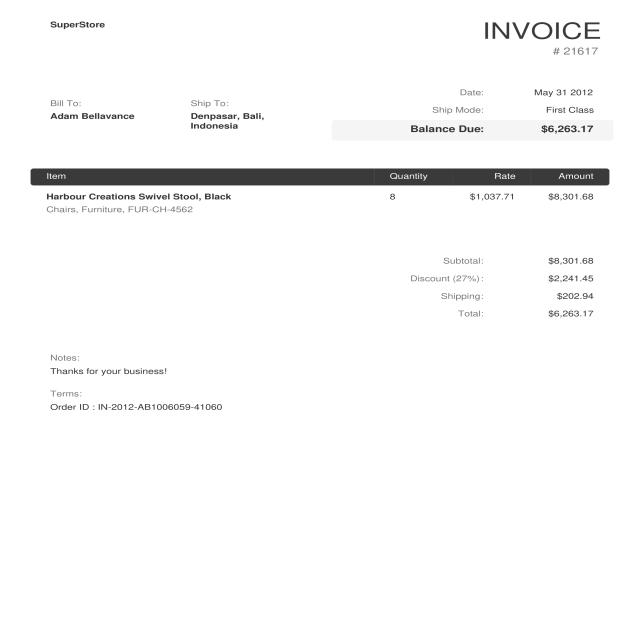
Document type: Invoice